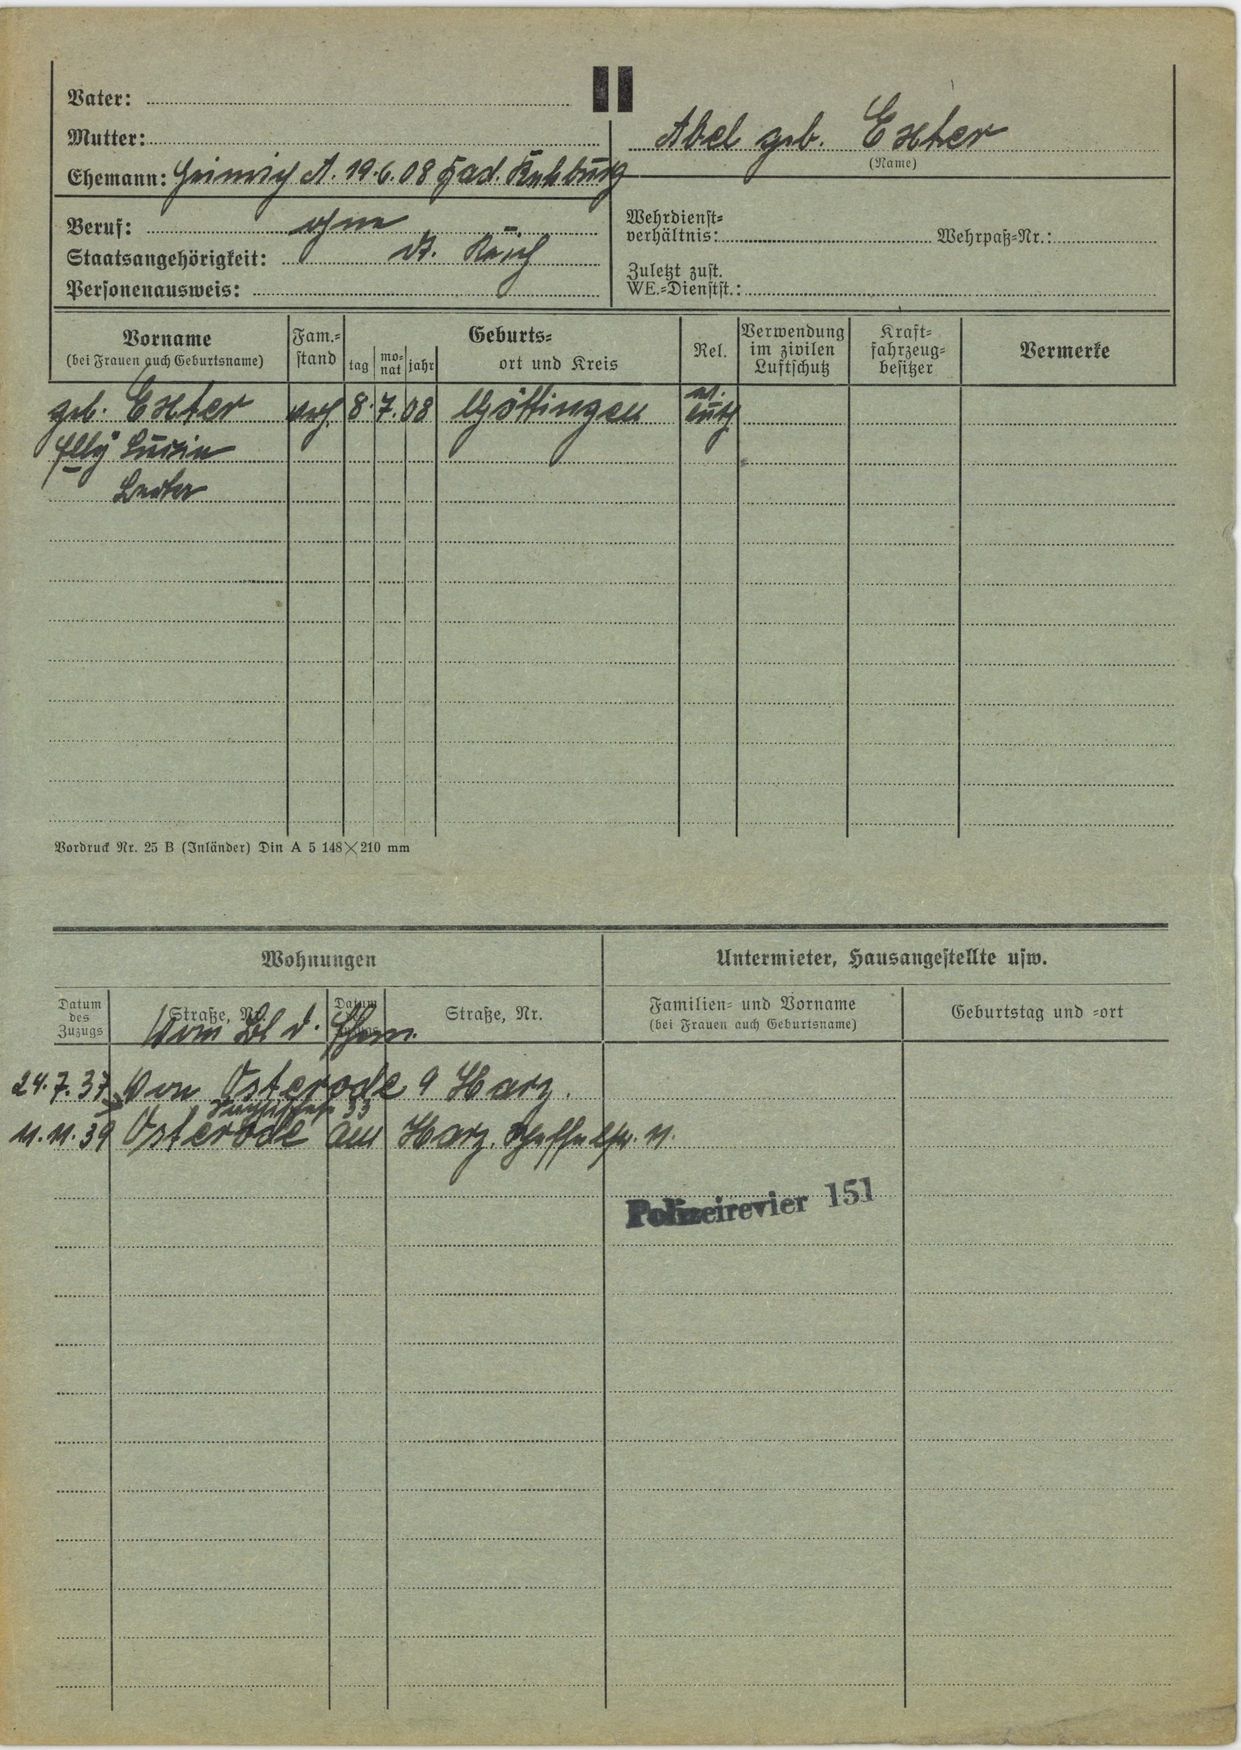
Abel geb. Exter